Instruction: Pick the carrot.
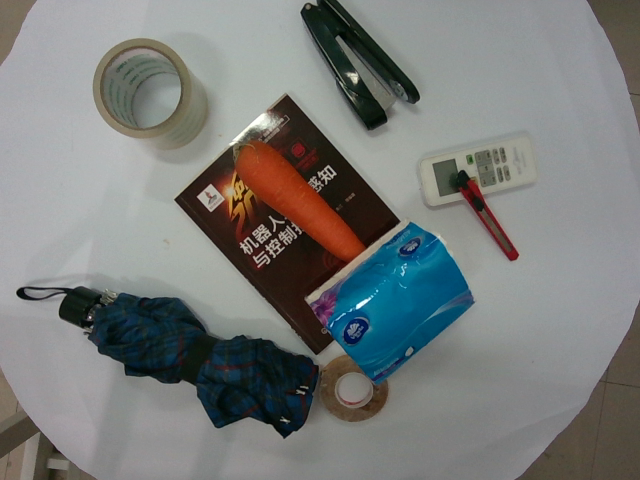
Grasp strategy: vertical